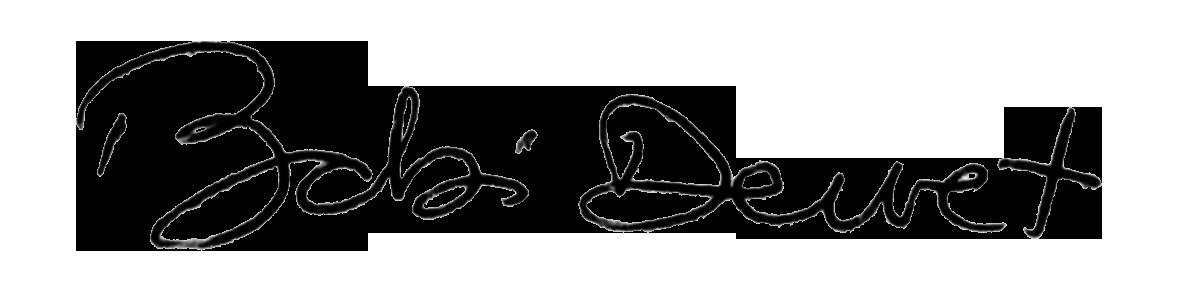
Signature of: babi dewet